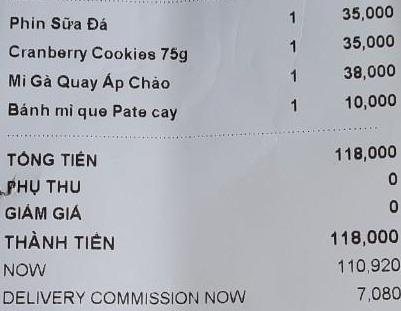
<table>
<tr>
<td>Phin Sữa Đá</td>
<td>1</td>
<td>35,000</td>
</tr>
<tr>
<td>Cranberry Cookies 75g</td>
<td>1</td>
<td>35,000</td>
</tr>
<tr>
<td>Mi Gà Quay Áp Chảo</td>
<td>1</td>
<td>38,000</td>
</tr>
<tr>
<td>Bánh mì que Pate cay</td>
<td>1</td>
<td>10,000</td>
</tr>
</table>

TỔNG TIỀN 118,000
PHỤ THU 0
GIẢM GIÁ 0
THÀNH TIỀN 118,000
NOW 110,920
DELIVERY COMMISSION NOW 7,080